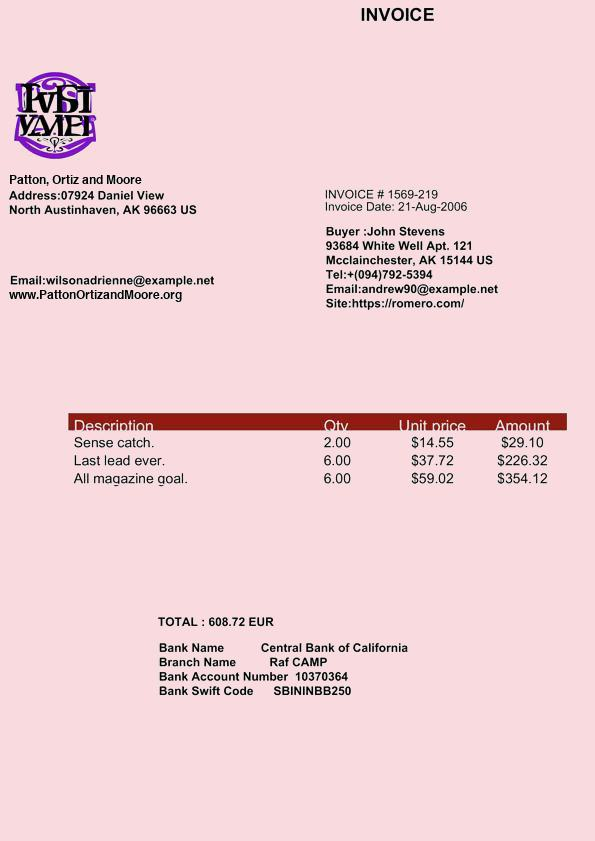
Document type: Invoice